Please extract the written amount, numerical amount, recipient's name, date on the cheque, and the bank's name from the image.
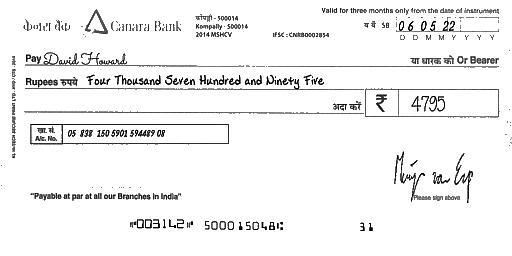
amt_in_words: Four Thousand Seven Hundred and Ninety Five
amt_in_figures: 4795
payee_name: David Howard
bank_name: Canara Bank
cheque_date: 06/05/22